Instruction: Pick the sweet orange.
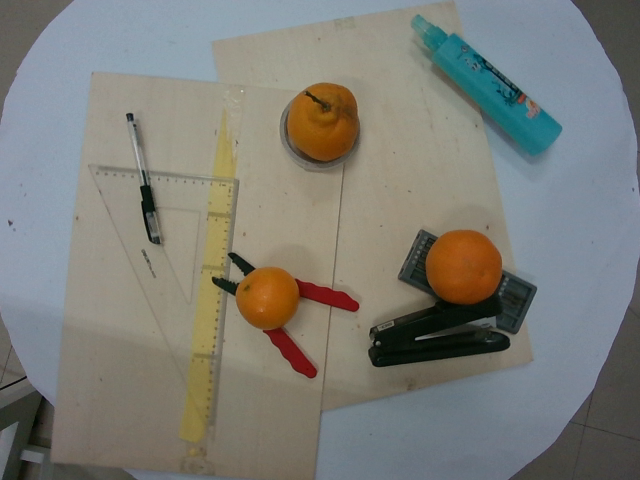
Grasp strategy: vertical